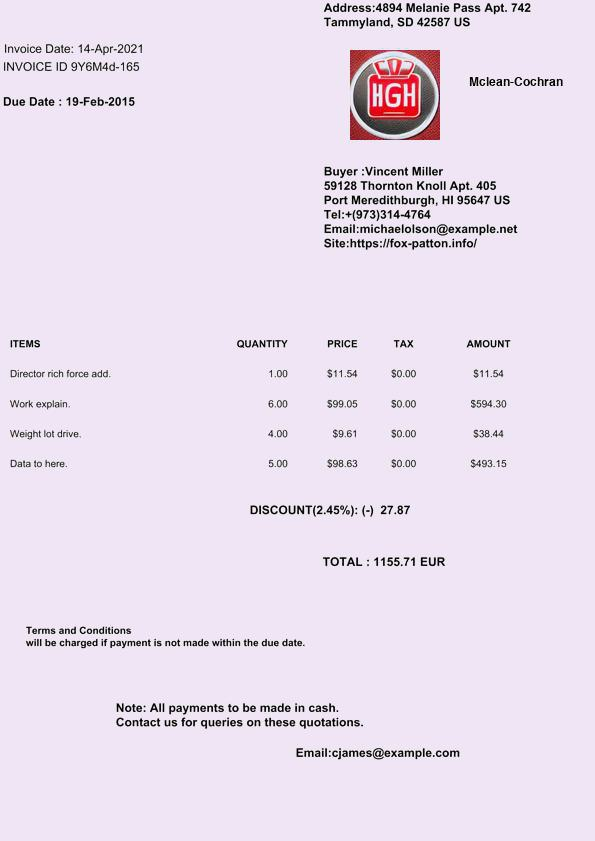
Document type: Invoice